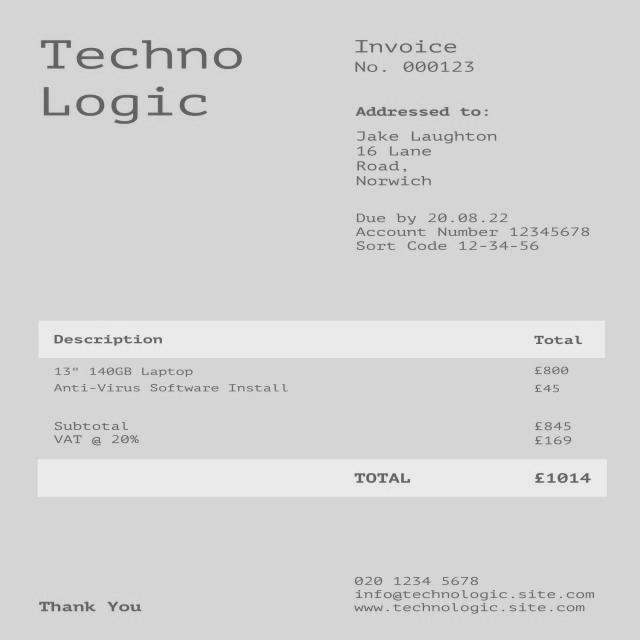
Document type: Invoice